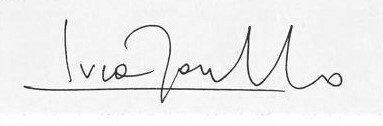
Signature of: luca cordero di montezemolo